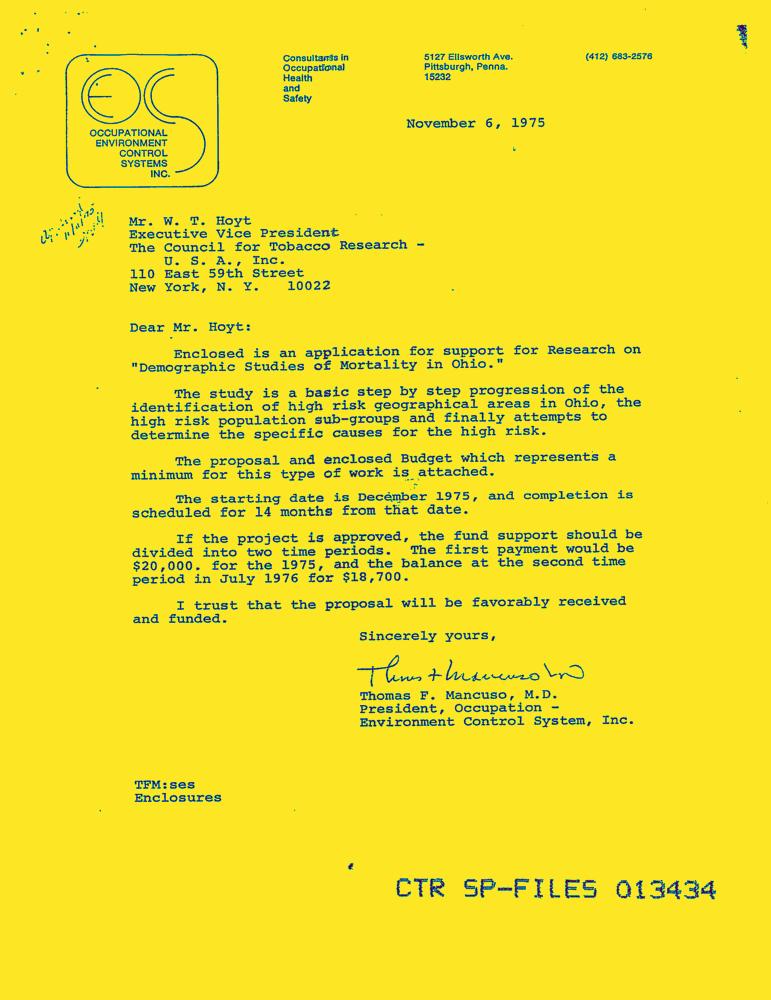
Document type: Letter-Doc